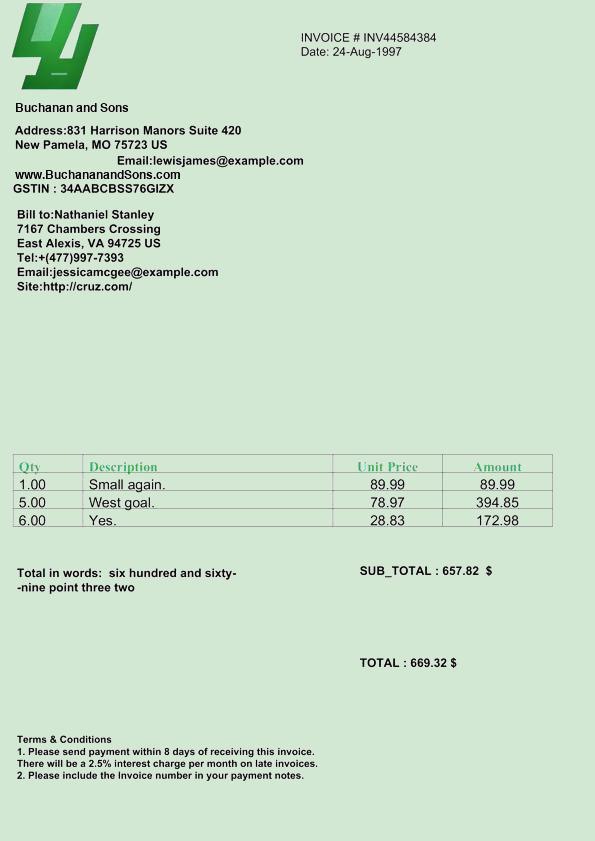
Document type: Invoice